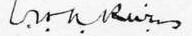
Signature of: william halse rivers rivers